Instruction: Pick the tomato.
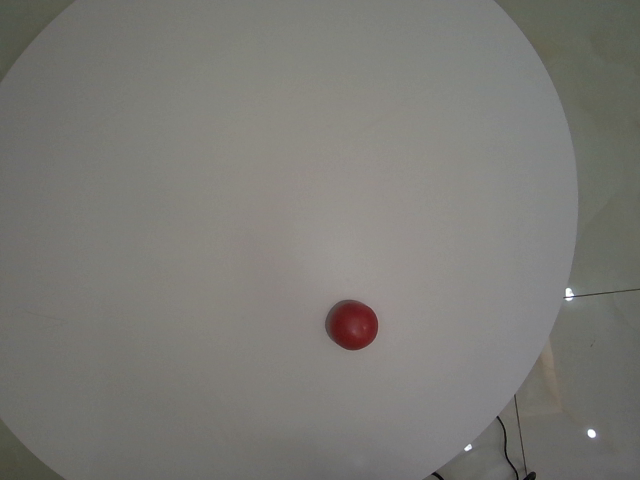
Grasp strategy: vertical